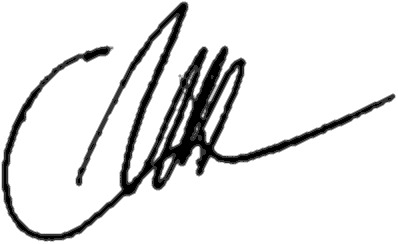
Signature of: iryna akimova